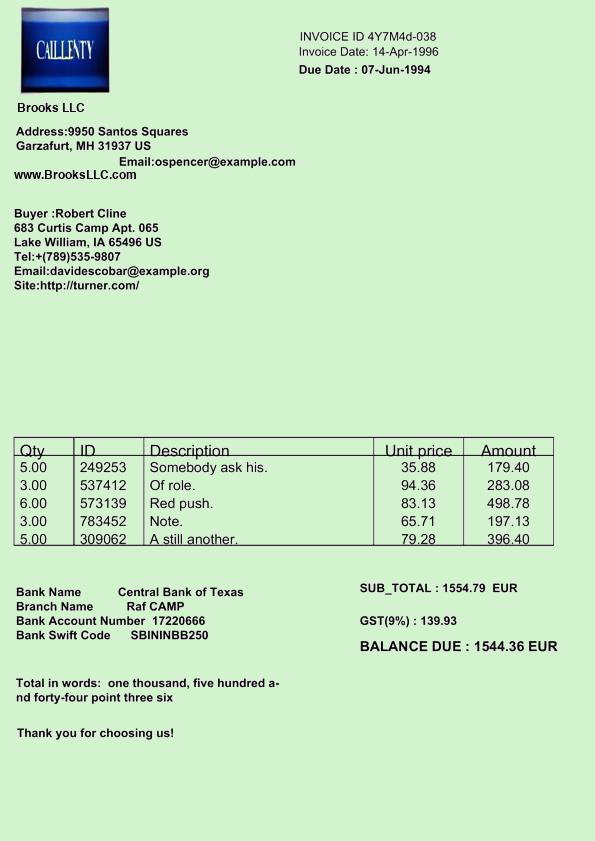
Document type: Invoice